Identify and extract the amount in words, amount in numbers, payee name, cheque date, and bank name from the image.
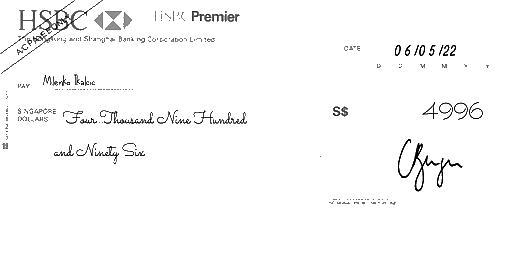
amt_in_words: Four Thousand Nine Hundred and Ninety Six
amt_in_figures: 4996
payee_name: Milenko Tkalcic
bank_name: HSBC
cheque_date: 06/05/22